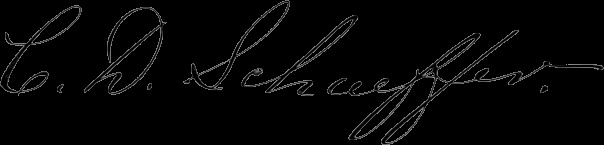
Signature of: charles david schaeffer